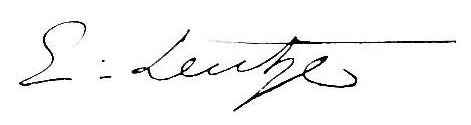
Signature of: emanuel leutze